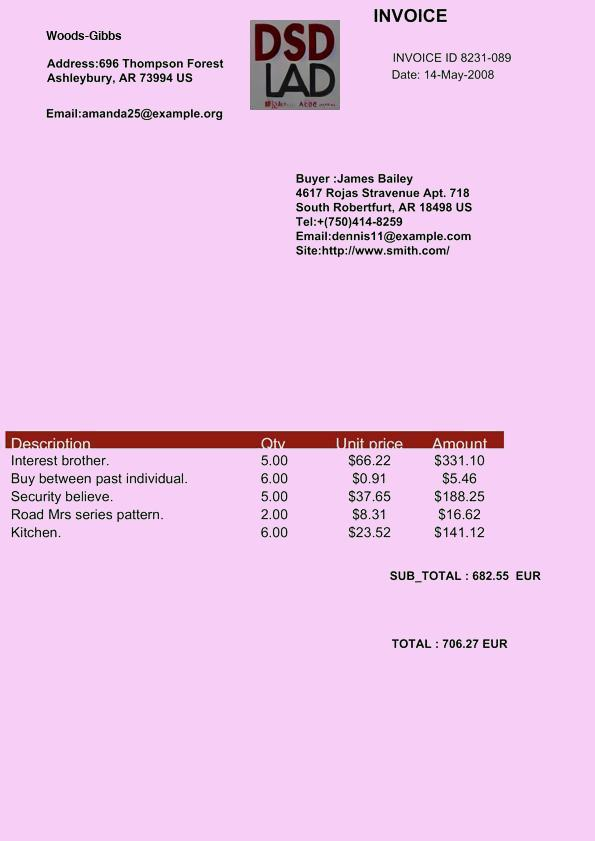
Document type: Invoice